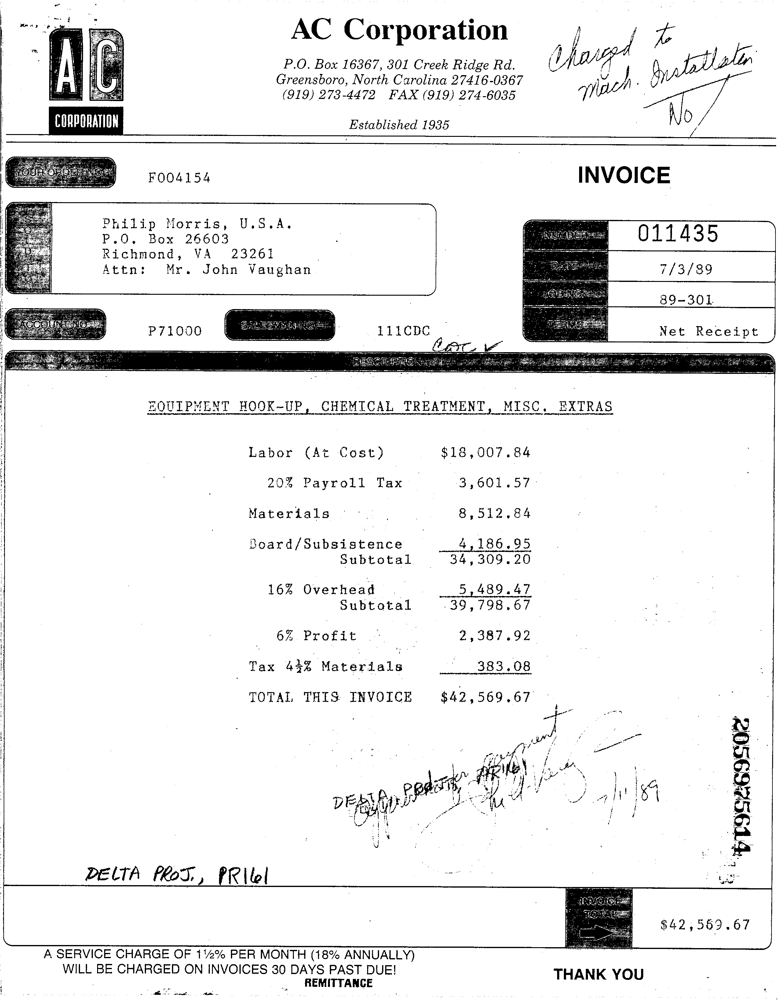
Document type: Invoice